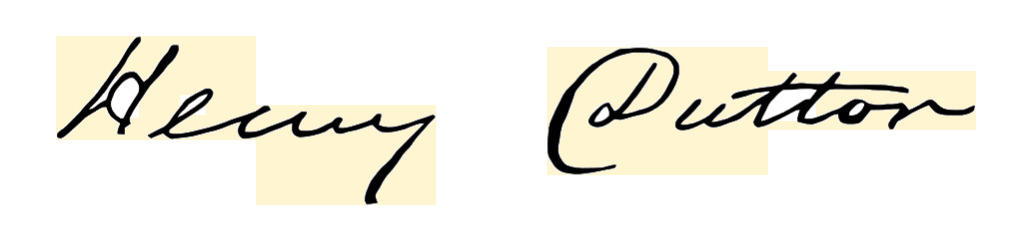
Signature of: henry dutton